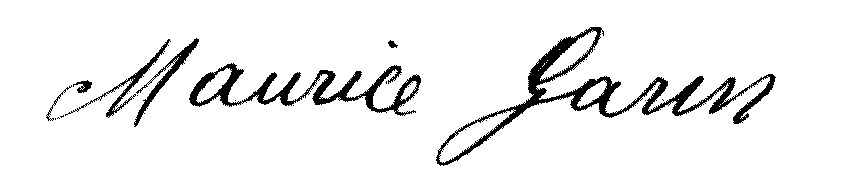
Signature of: maurice garin